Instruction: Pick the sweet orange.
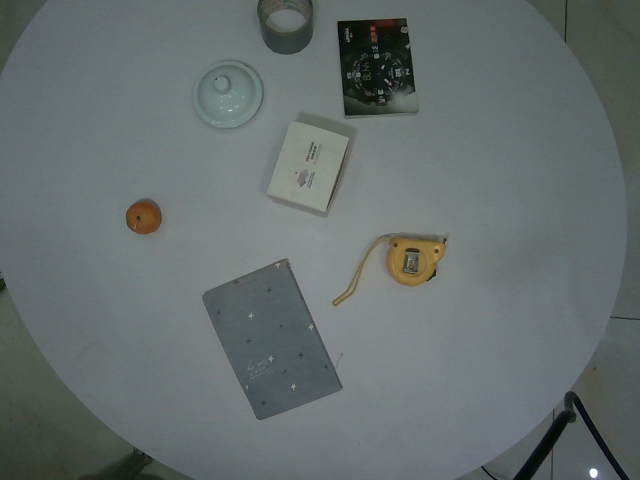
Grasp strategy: vertical